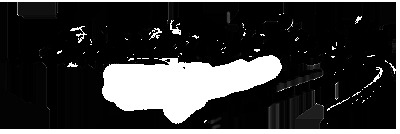
Signature of: victor françois 2nd duc de broglie